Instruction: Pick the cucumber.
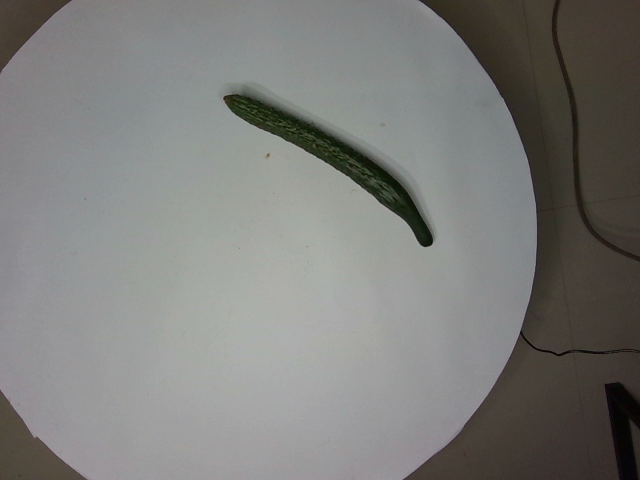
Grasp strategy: vertical